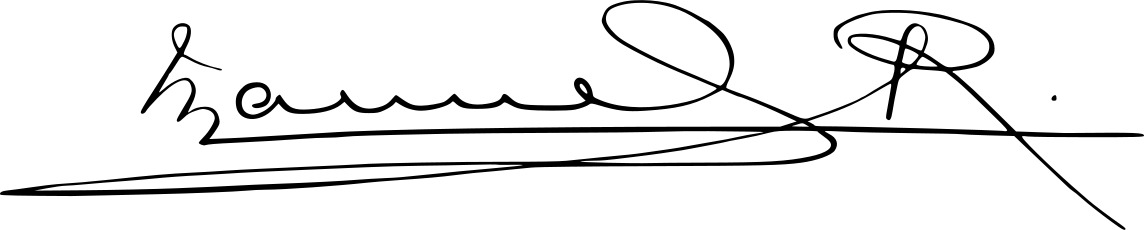
Signature of: manuel ii of portugal